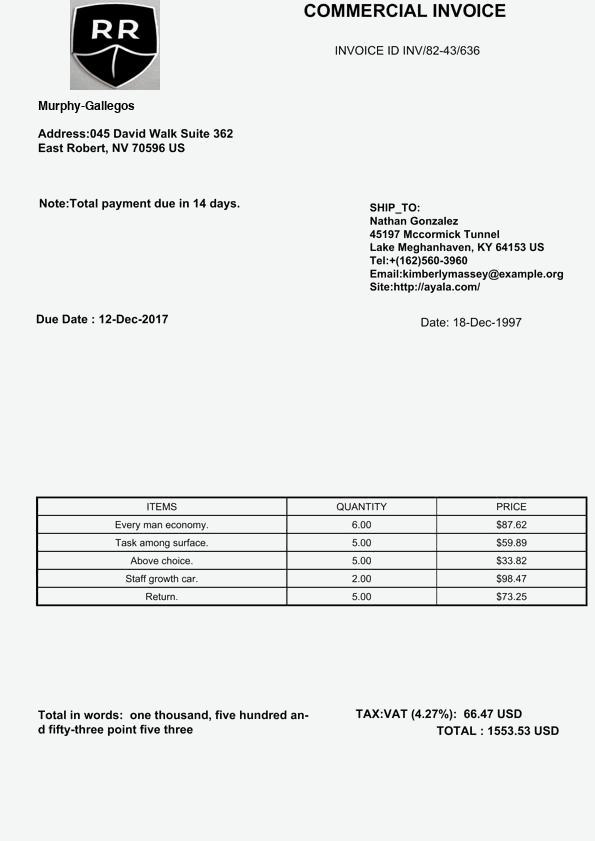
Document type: Invoice